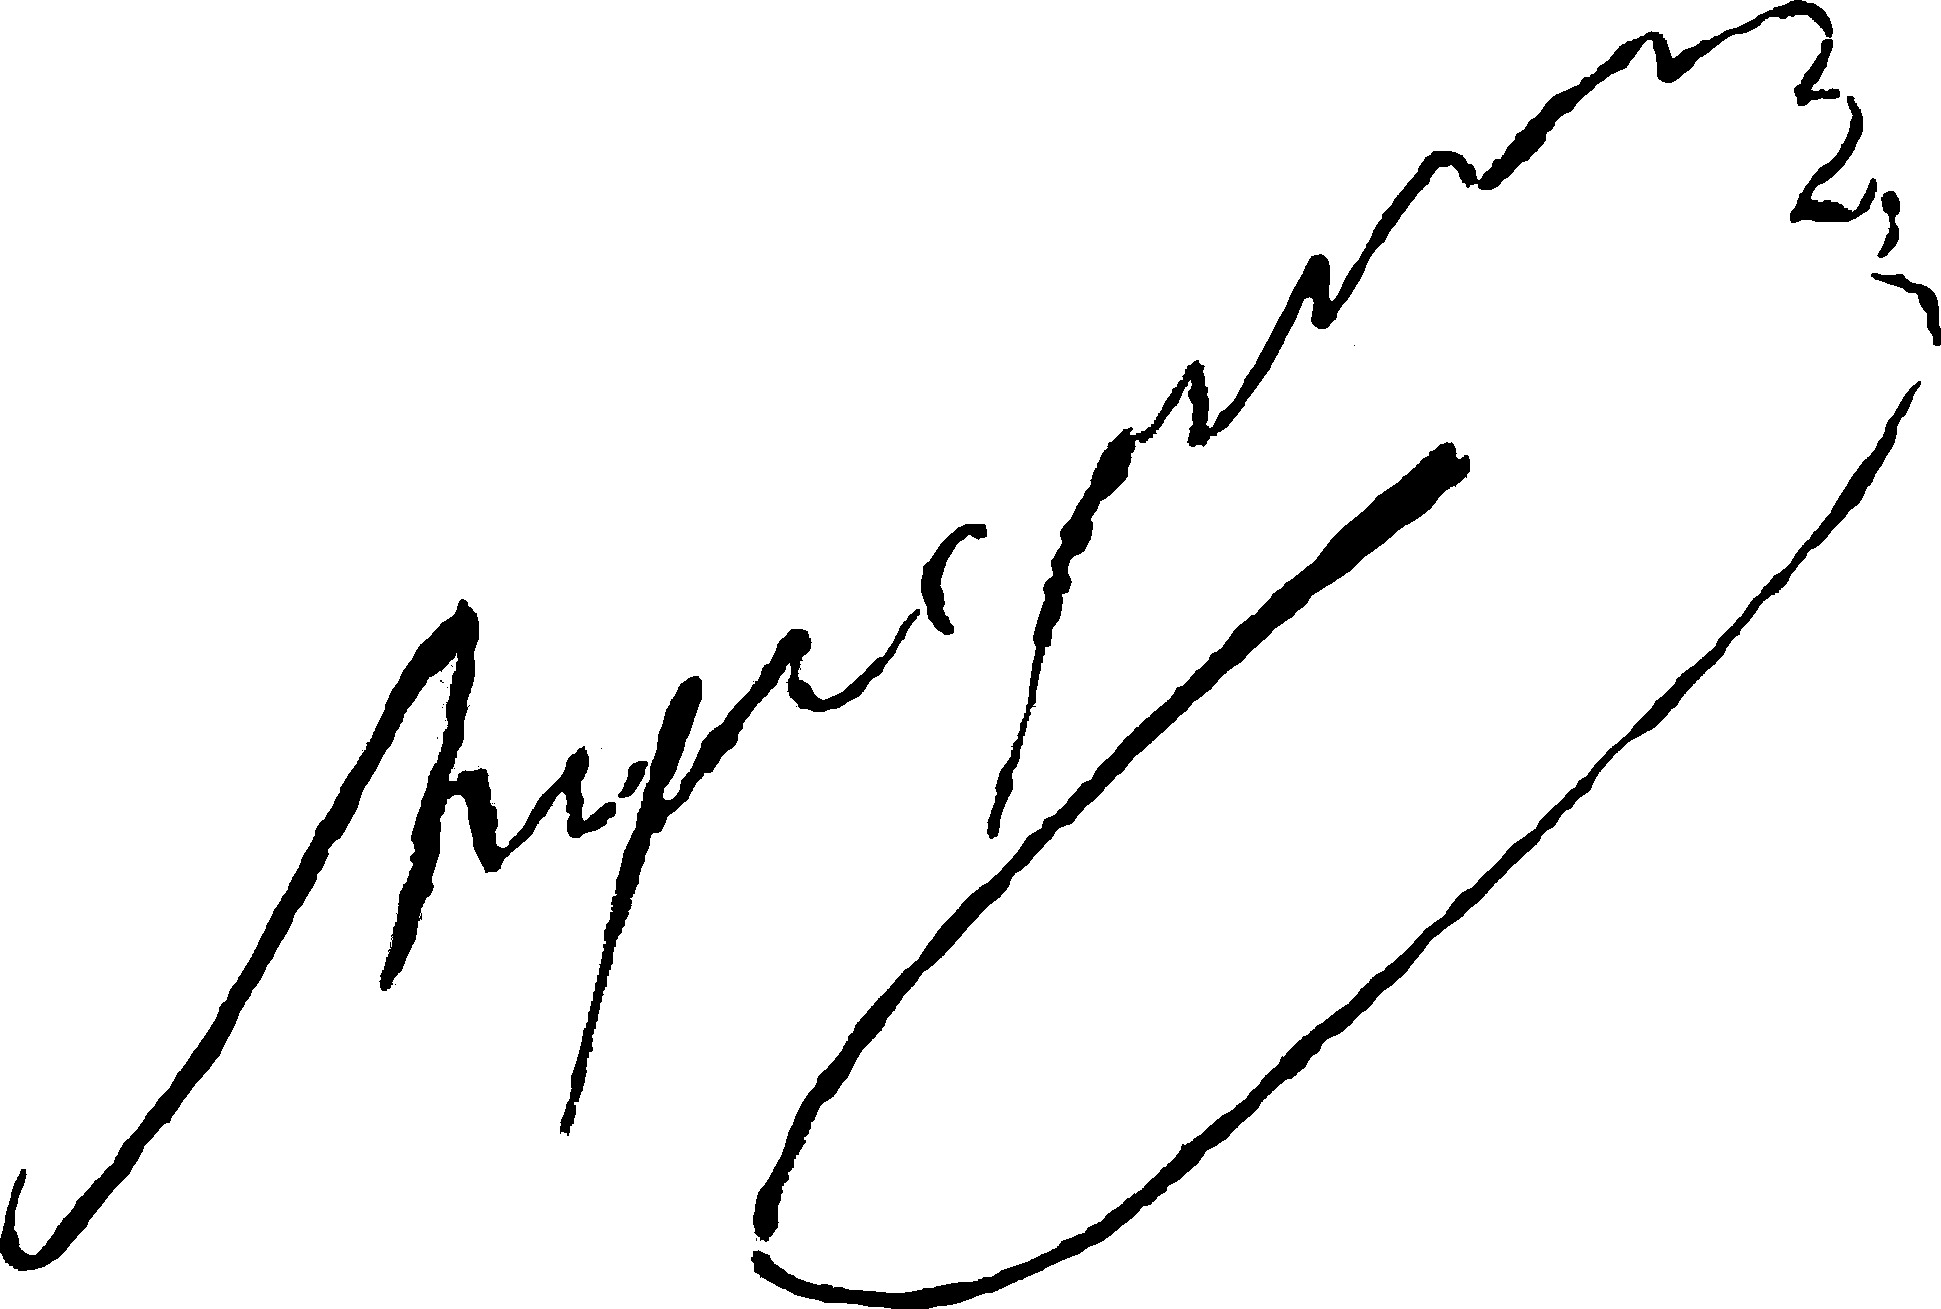
Signature of: modest petrovich mussorgsky